Question: What might the diagnosis be?
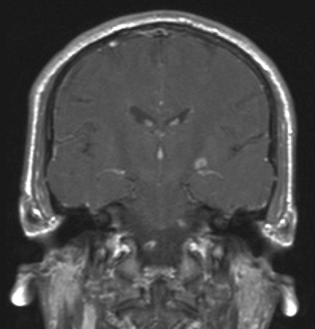
Answer: The possible diagnosis includes •  Multiple sclerosis
•  Lyme disease
•  ADEM (Acute Disseminated Encephalomyelitis)
•  Sarcoidosis
•  Vasculitis (SLE, etc.).